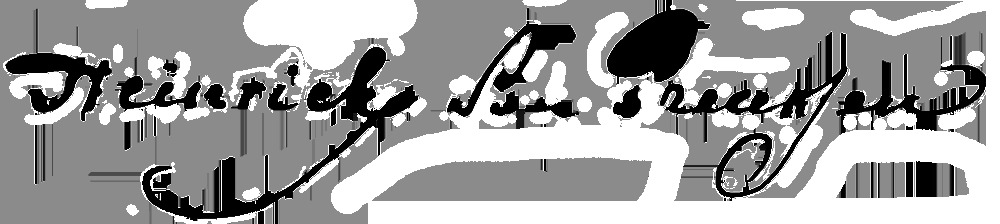
Signature of: prince heinrich of prussia